Question: In what way does the history help explain the case?
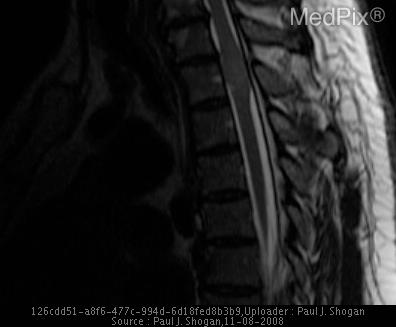
Answer: The patient's history of 56 yo male with 24 month history of gradually worsening upper back pain. is key in understanding the case.